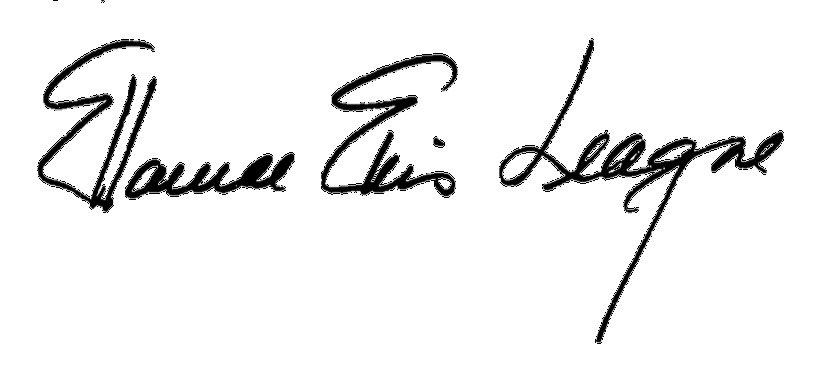
Signature of: ellamae ellis league